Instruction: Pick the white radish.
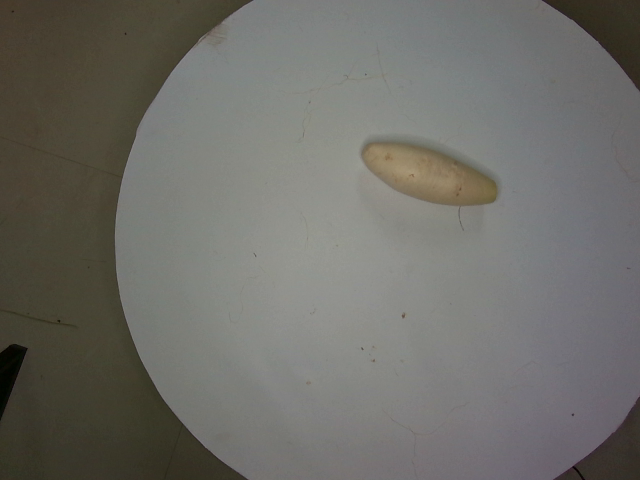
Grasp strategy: vertical